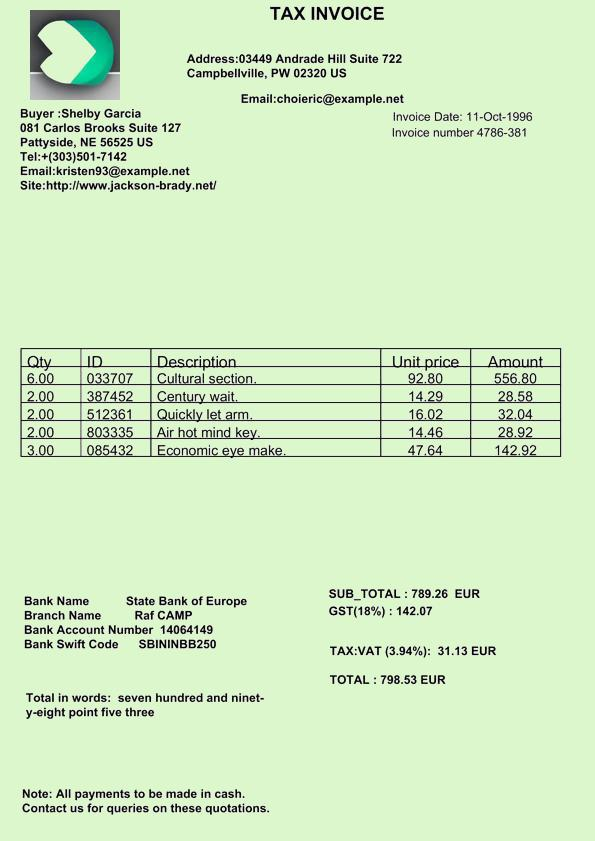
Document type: Invoice